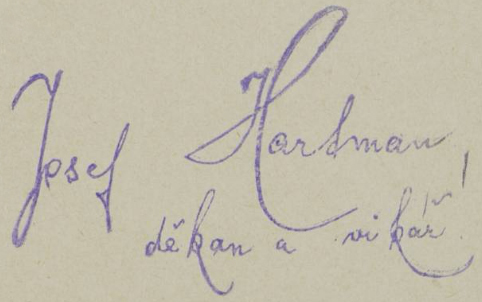
Signature of: josef hartman